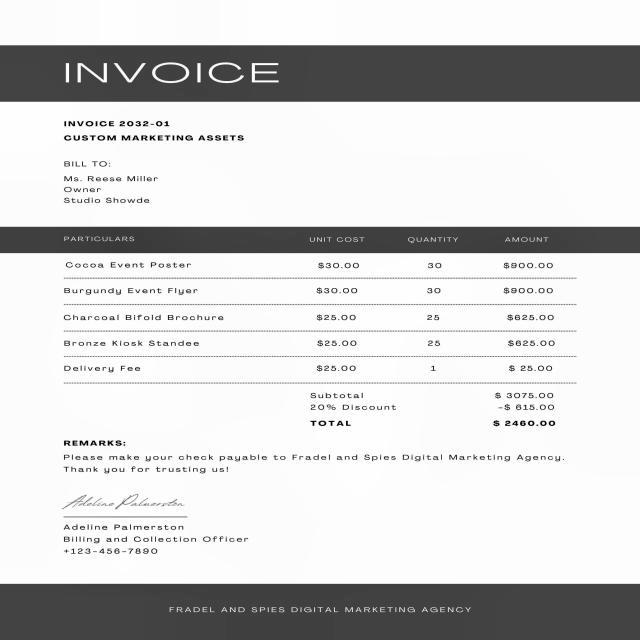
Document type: Invoice